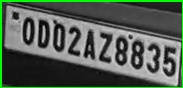
License plate number: 0D0 2AZ 8835